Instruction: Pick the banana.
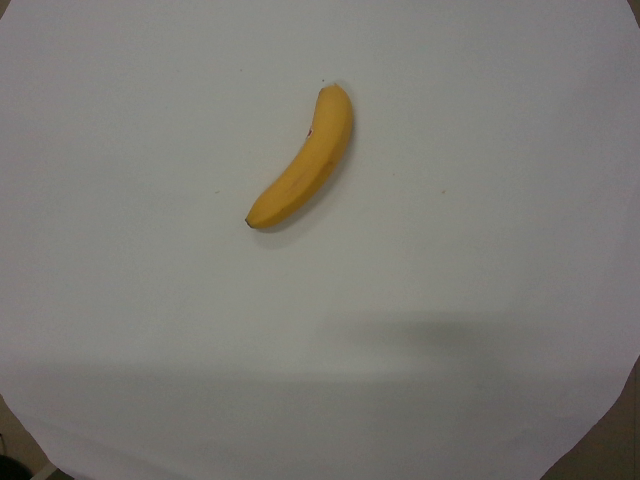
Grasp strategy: vertical